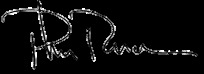
Signature of: phil bredesen